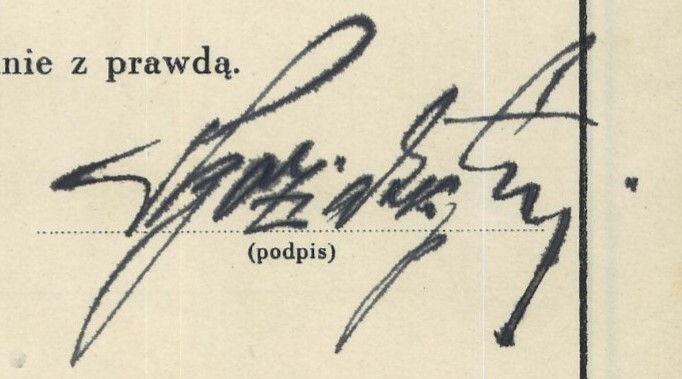
Signature of: stanisław koziar